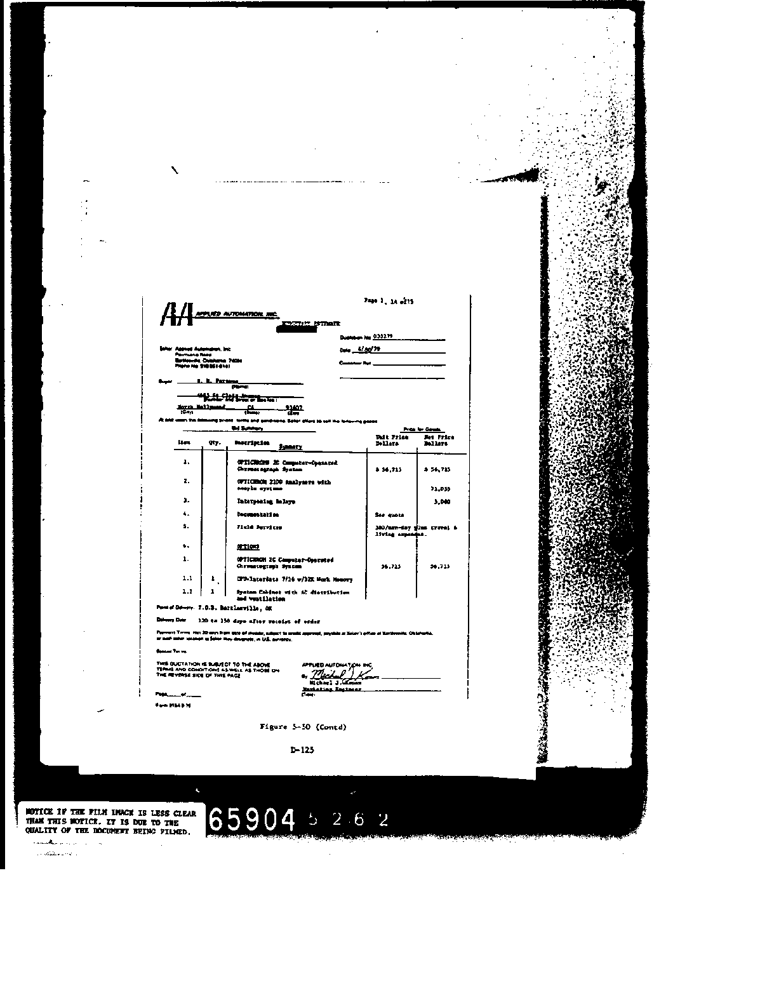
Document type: Invoice